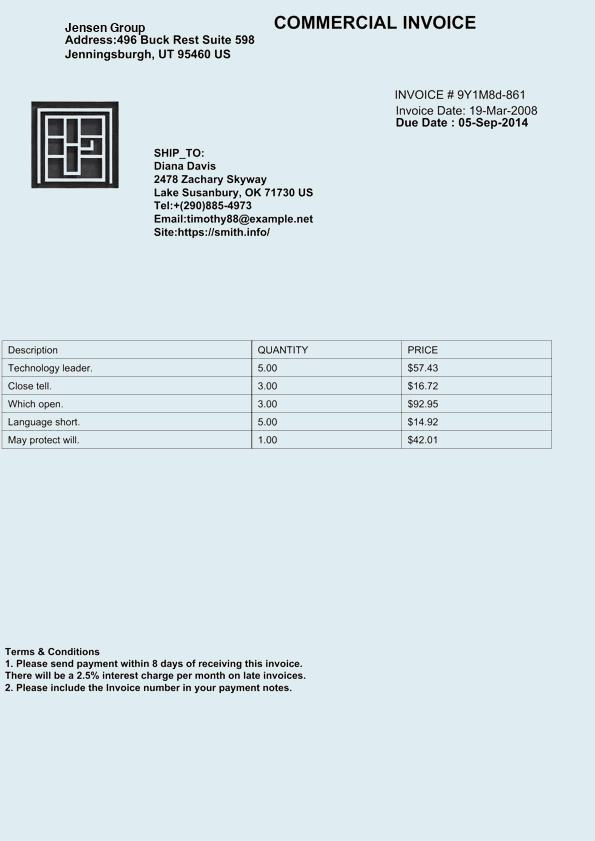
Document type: Invoice